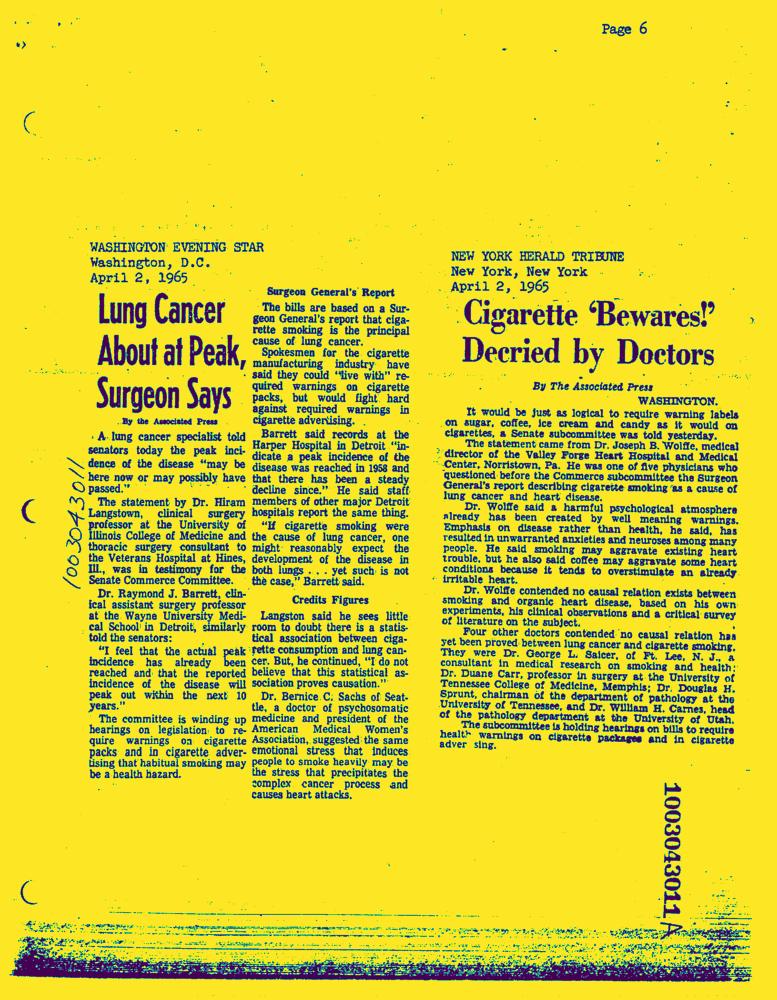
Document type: News-Article